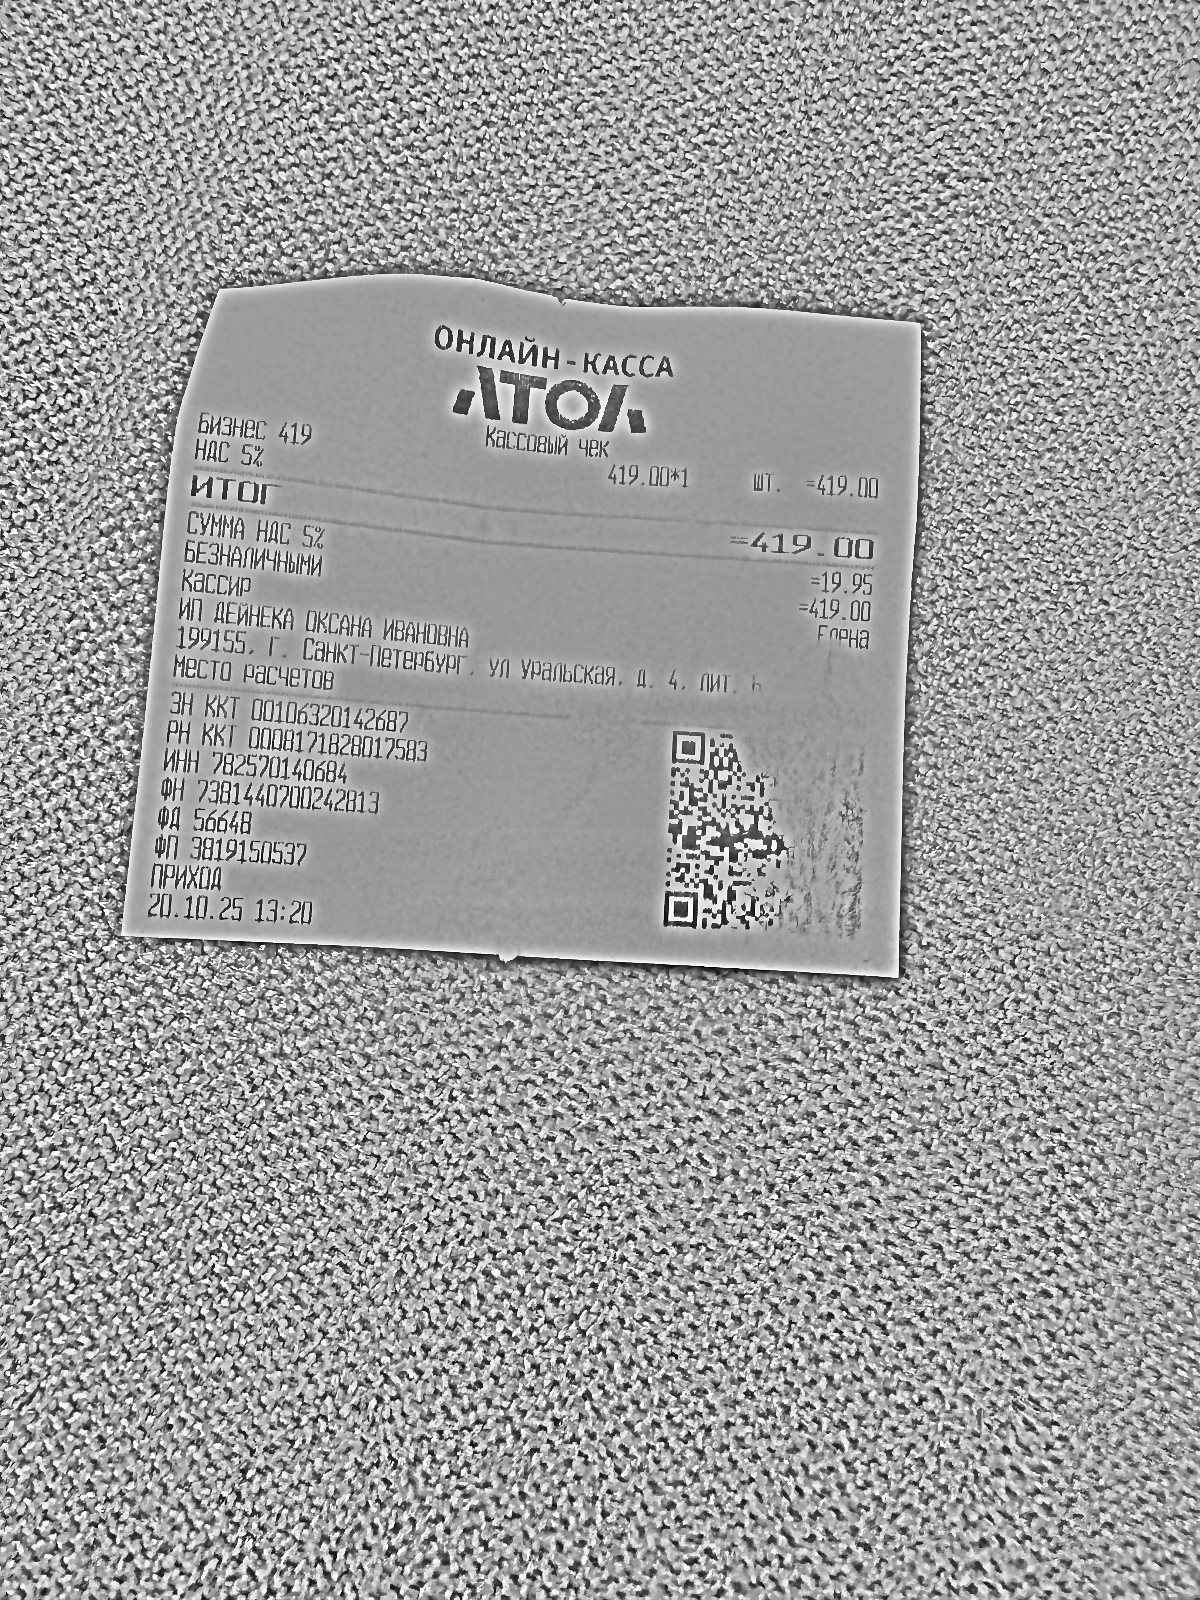
Продавец: ИП ДЕЙНЕКА ОКСАНА ИВАНОВНА
ИНН: 782570140684
Дата: 20.10.25
Товары: БИЗНЕС 419
Количество: 1
Цена: 419.00
Сумма: 419.00
Итого: 419.00